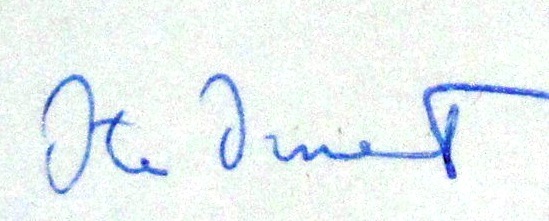
Signature of: ota ornest